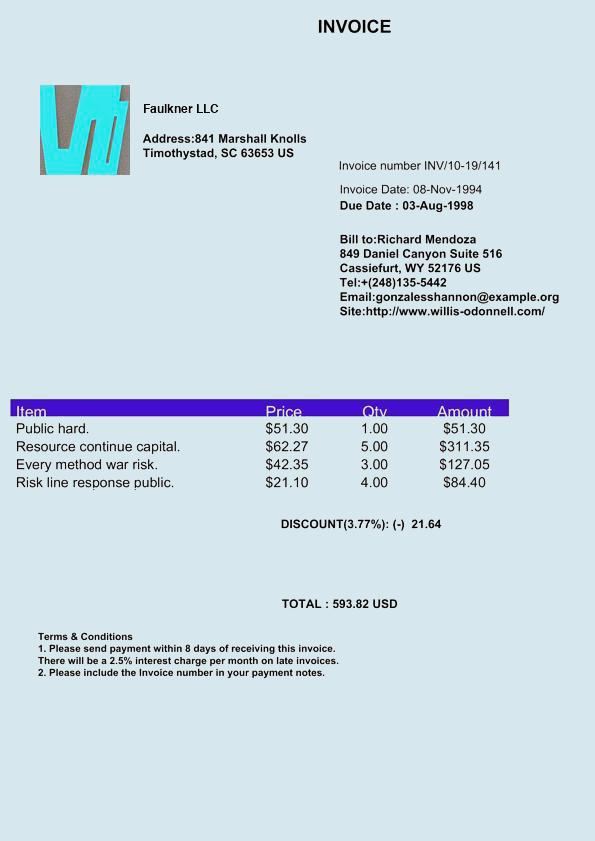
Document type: Invoice